Question: What was observed in the imaging?
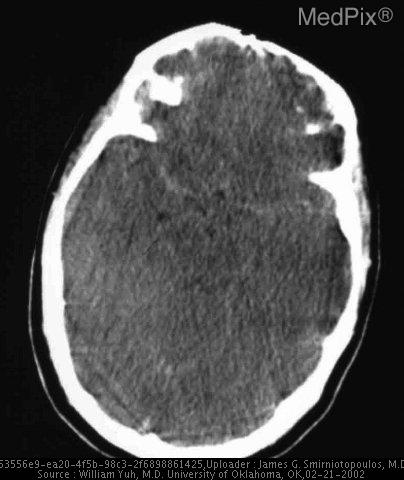
Answer: The imaging shows •  The sulci and ventricles are not visible.
•  There is high attenuation on the surface of the brain.
•  The suprasellar cistern shows visible CSF - but high attenuation linear material There is diffuse swelling of the brain, very symmetric, with effacement of sulci and ventricles.  There appears to be high attenuation on the surface of the brain.  This could be due to SAH. However, there is no evidence of blood in the suprasellar cistern..